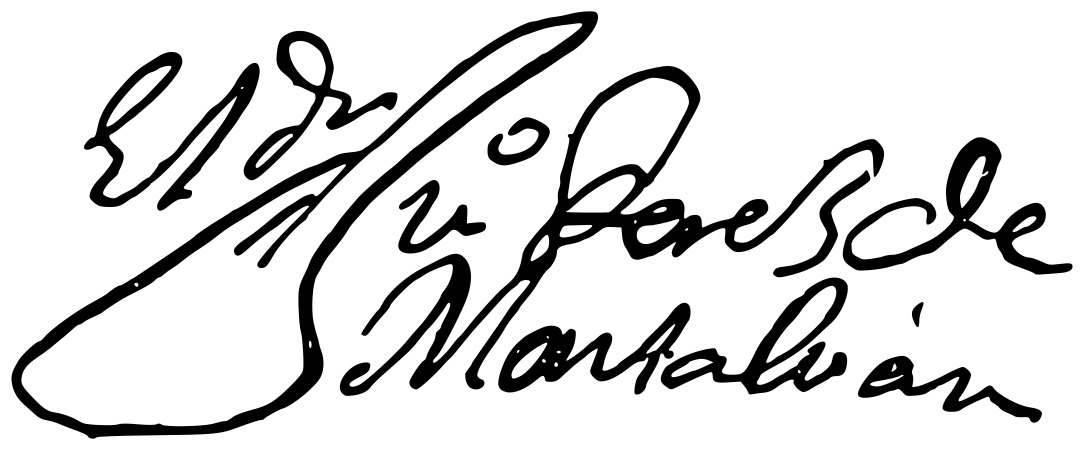
Signature of: juan perez de montalban